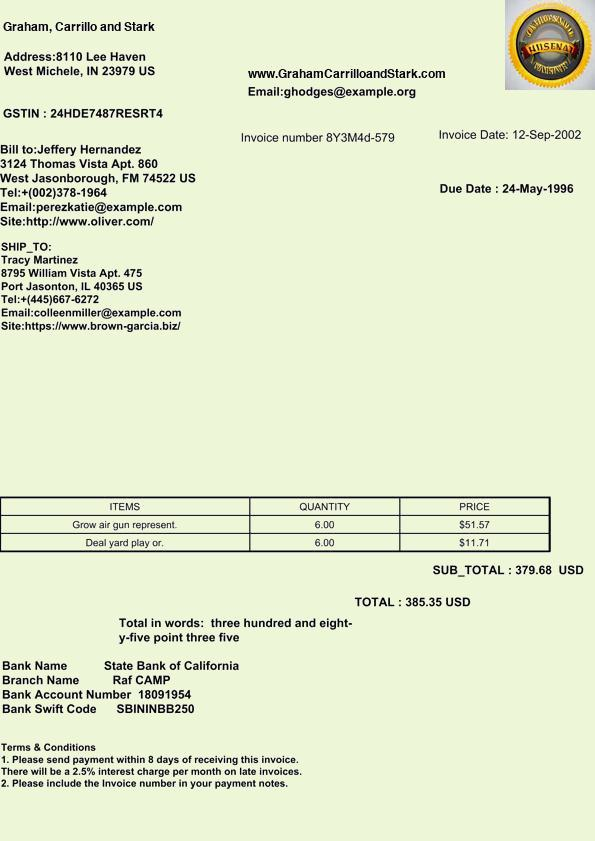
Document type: Invoice